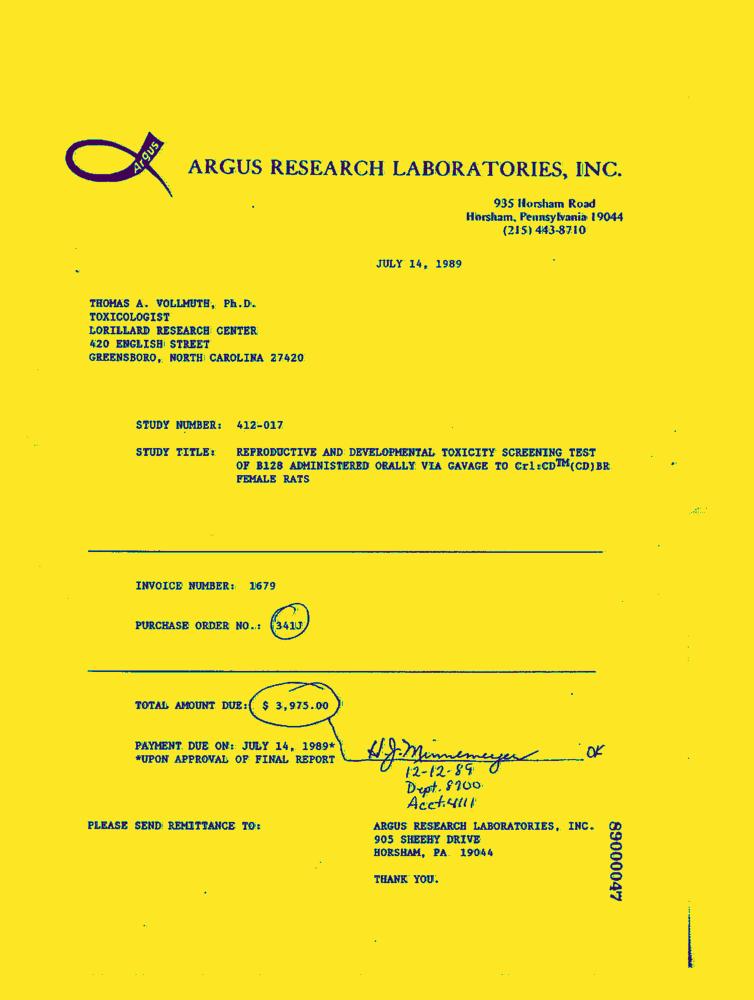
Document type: Invoice-Doc